Question: What is the main concern?
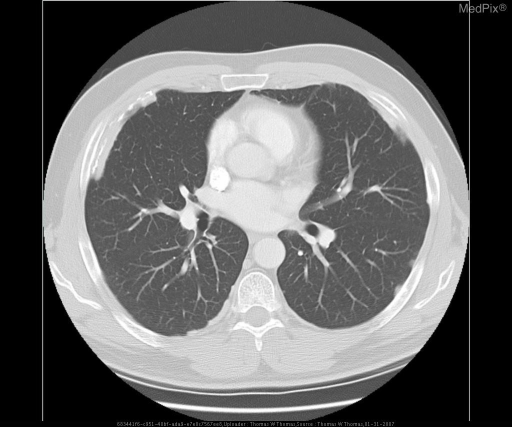
Answer: The findings suggest •  Lung parenchyma - no masses or airspace disease.

•  Bilaterally, numerous calcified pleural plaques along thoracic cage and diaphragmatic surfaces.

•  Small rectangular scattered non-calcified pleural thickenings are also observed.

•  There is no mediastinal, hilar or axillary lymphadenopathy.. Multifocal areas of pleural thickening with calcification.. The patient might have a history of 56 y.o. man presents for follow up after initial evaluation of rib pain from a bicycle tumble.

Denies any pulmonary symptoms.